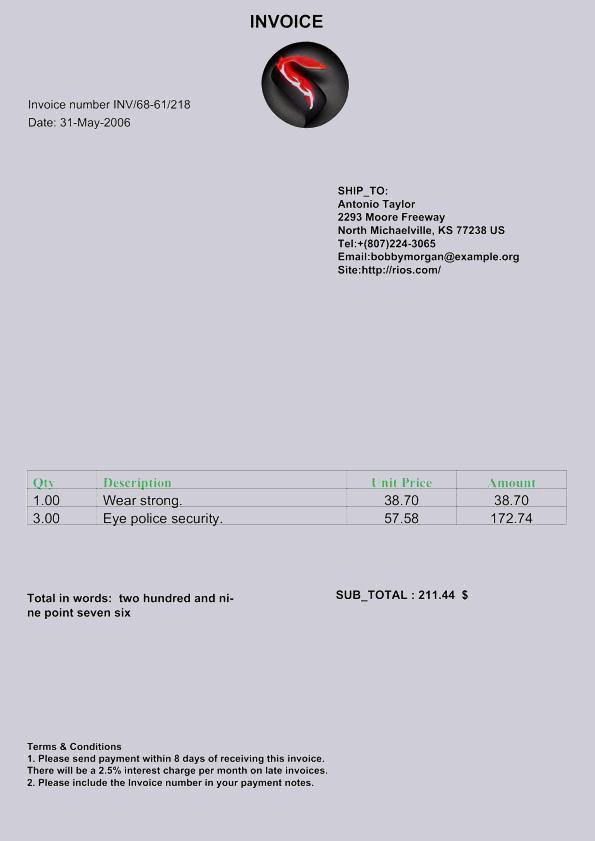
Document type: Invoice